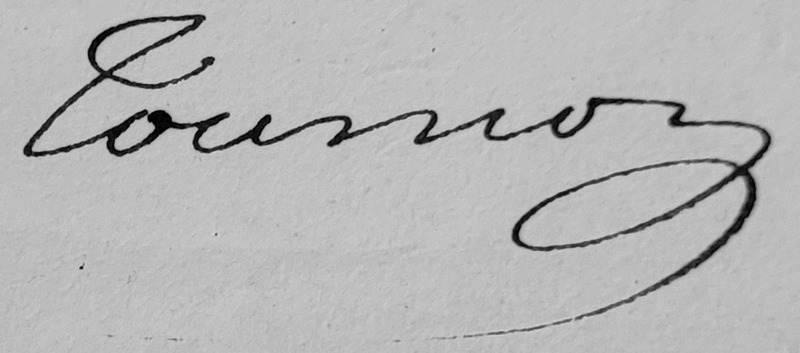
Signature of: camille de tournon simiane